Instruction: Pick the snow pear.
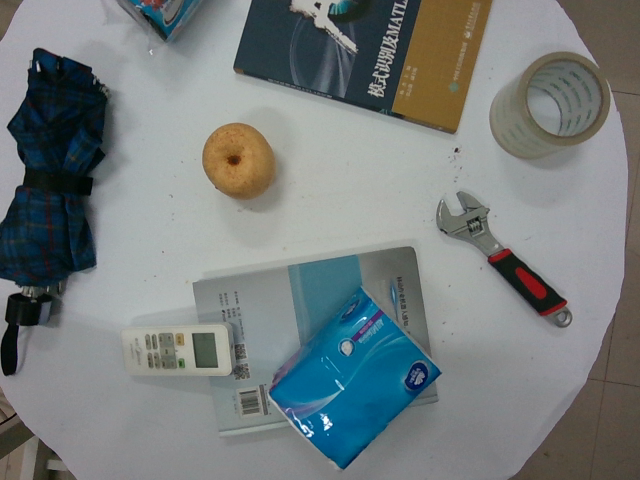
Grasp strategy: vertical